Question: In what way does the history help explain the case?
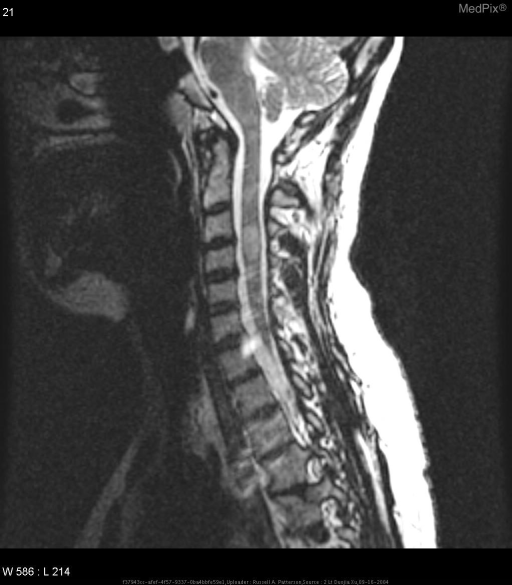
Answer: The patient's history of 25 y/o woman has left UE weakness and chorea; with sensory loss to her left arm.  Rapidly worsening of spasm in the wrist and hand. is key in understanding the case.